Question: Explain the disease:
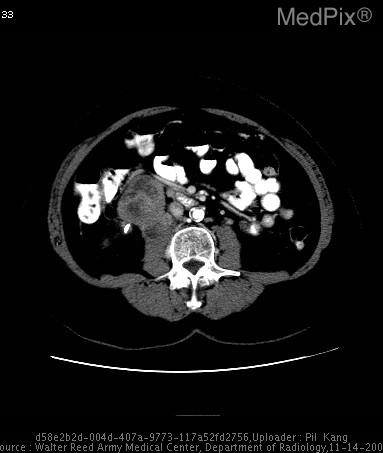
Answer: The disease is discussed as: Leiomyosarcoma is the second most common primary retroperitoneal tumor in adults, and it is the most common venous neoplasm. This entity shows three growth patterns: 1) extravascular (62%), 2 intravascular (5%), and 3) both (33%). The clinical manifestations are: 1) large abdominal mass; symptoms consistent with venous thrombosis/Budd Chiari syndrome.  The most common radiologic feature is a large, partially necrotic soft-tissue mass in the retroperitoneum with or without extension into the inferior vena cava. Computed tomography and magnetic resonance imaging typically show a nonfatty, necrotic retroperitoneal mass and a vascular component when it is present.

In this case, the tumor exhibited both extravascular and intravascular growth patterns, with a couple of images demonstrating a "beak sign" with both the IVC and the left renal vein strongly suggesting the origin as being from the IVC itself.

Treatment of choice is surgical excision.  Long-term prognosis is usually poor.